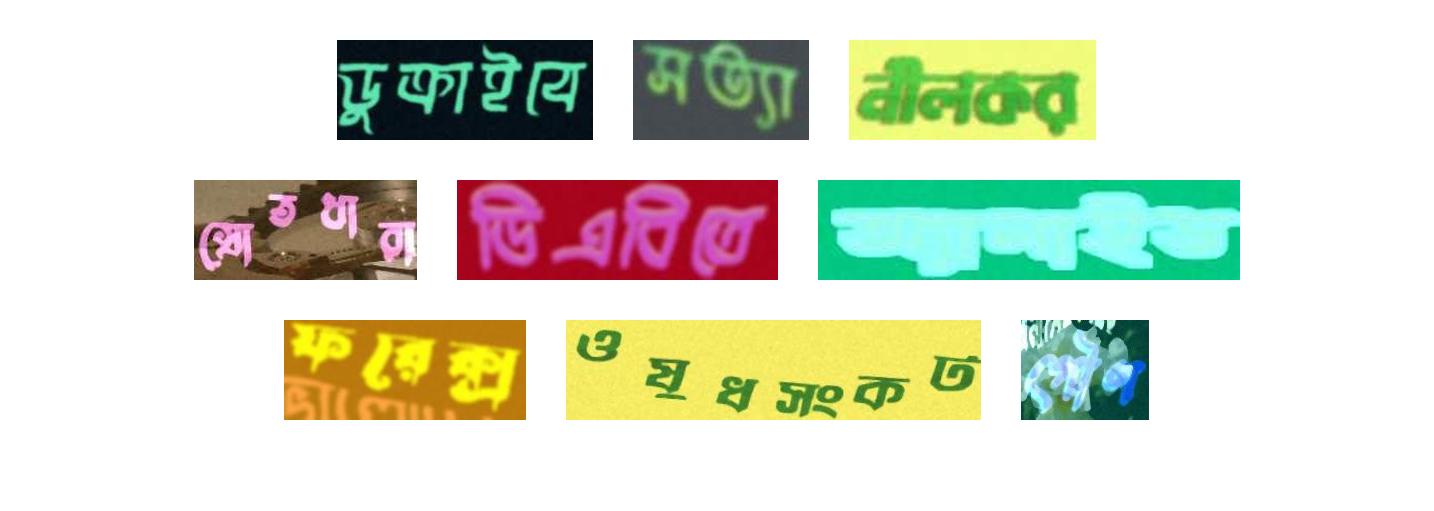
ডুক্‌রাইবে সত্যা নীলকর
স্রোতধারা ডিএবিতে অ্যালাইড
ফরেক্স ওষুধসংকট গৌণ